Question: What was observed in the imaging?
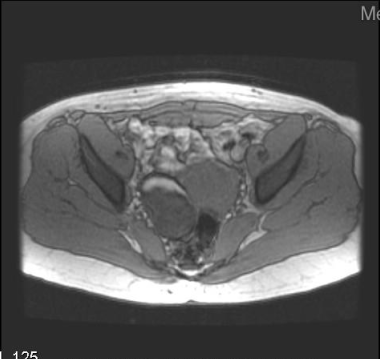
Answer: The imaging shows Ultrasound of the pelvis demonstrates a large right adnexal mass with predominantly hyperechoic echotexture.

MRI demonstrates a right ovarian cystic mass with predominantly expected homogeneously high T2 signal, with a rind of high T1/T2 signal in the anterior surface which becomes dark on fat-saturation images.  This clearly demonstrates the fatty component of what is most likely a benign cystic teratoma. MRI demonstrates a right ovarian cystic mass with predominantly expected homogeneously high T2 signal, with a rind of high T1/T2 signal in the anterior surface which becomes dark on fat-saturation images.  This clearly demonstrates the fatty component of what is most likely a benign cystic teratoma..